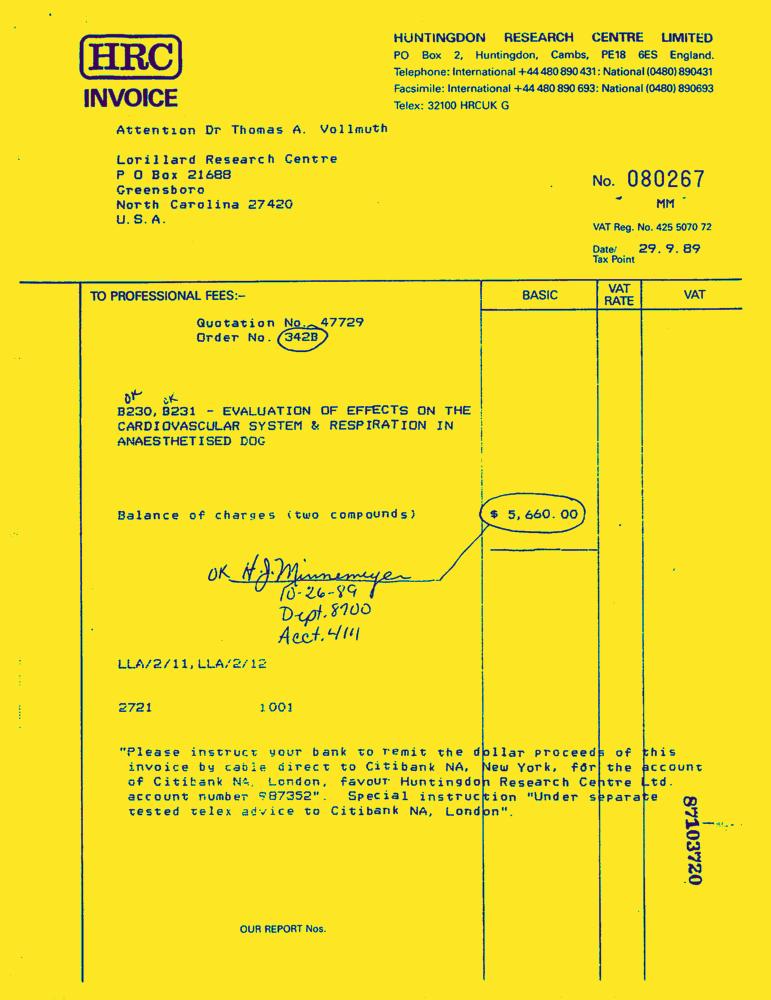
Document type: Invoice-Doc